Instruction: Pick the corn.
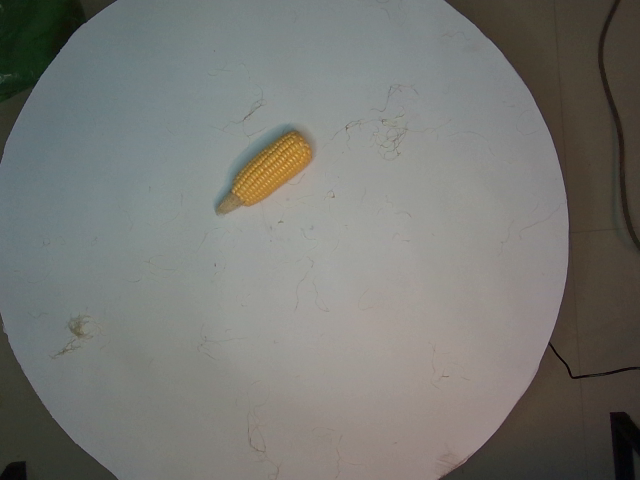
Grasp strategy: vertical